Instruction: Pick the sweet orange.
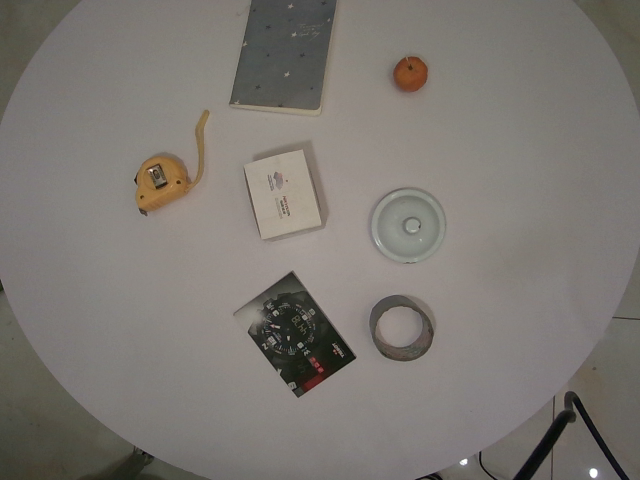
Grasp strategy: vertical